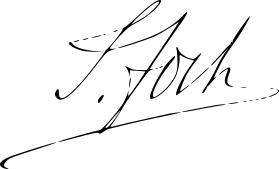
Signature of: ferdinand foch